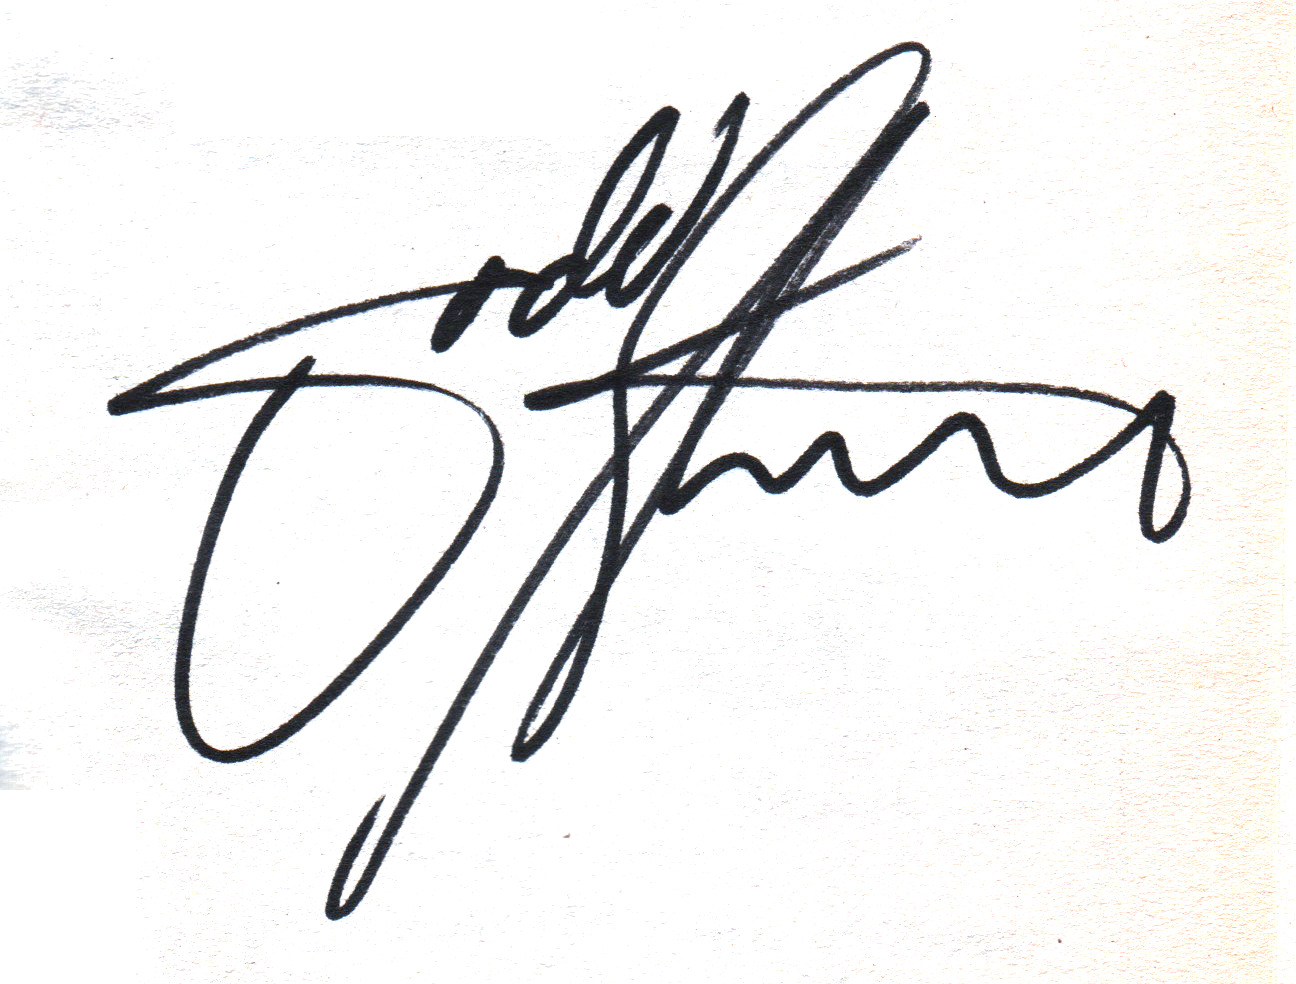
Signature of: todd strasser